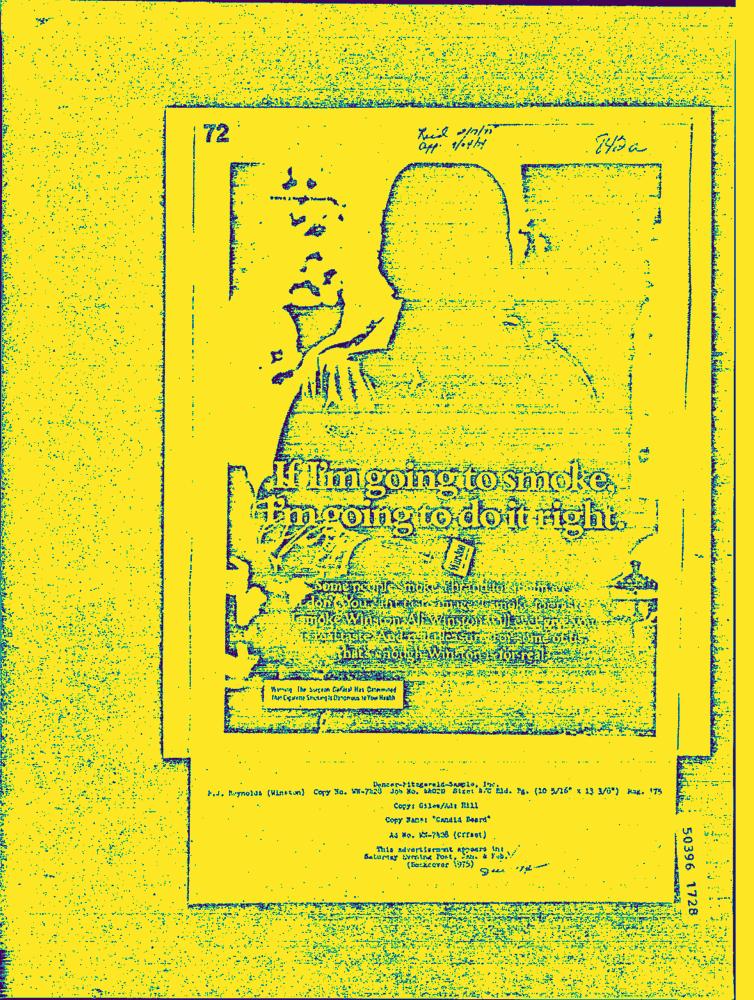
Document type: AD